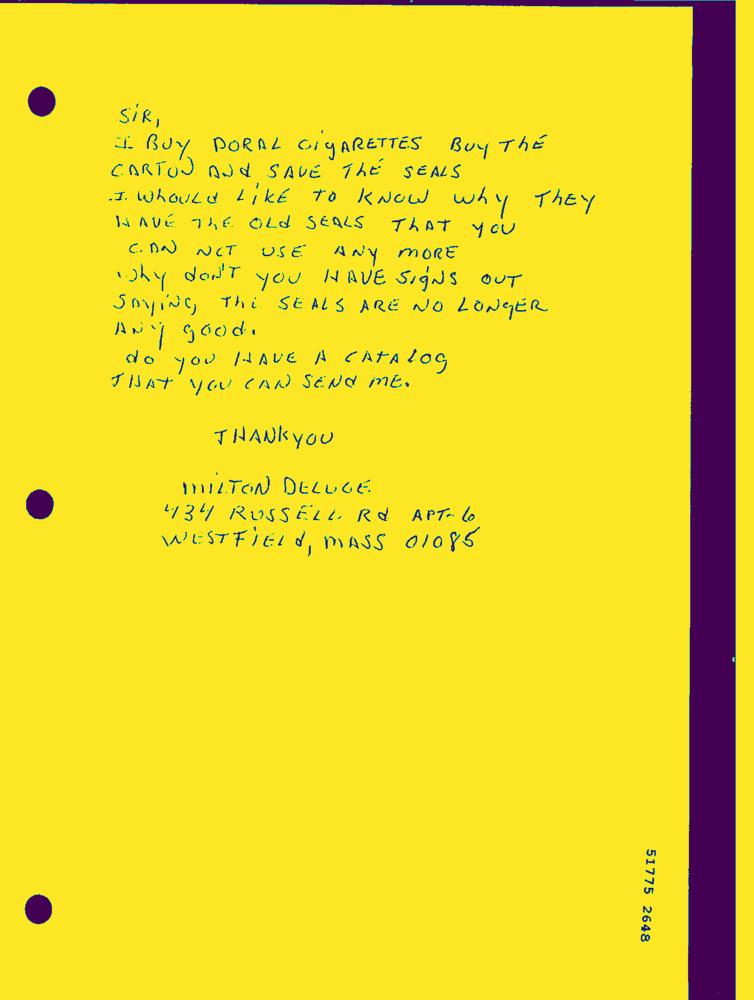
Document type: Hand-Written